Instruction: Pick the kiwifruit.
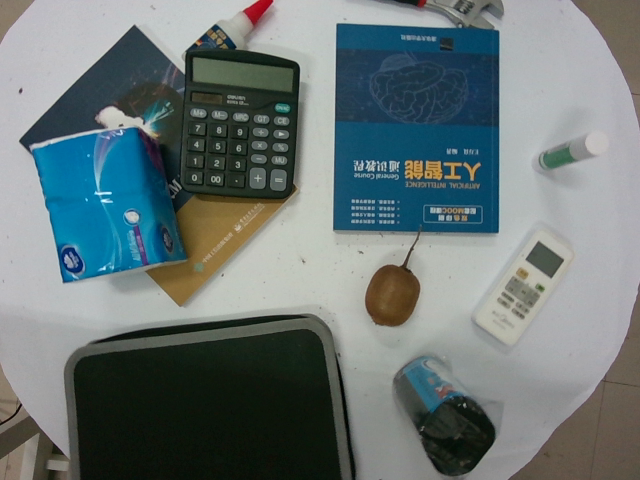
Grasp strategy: vertical